Question: What is the filing due date as per the document?
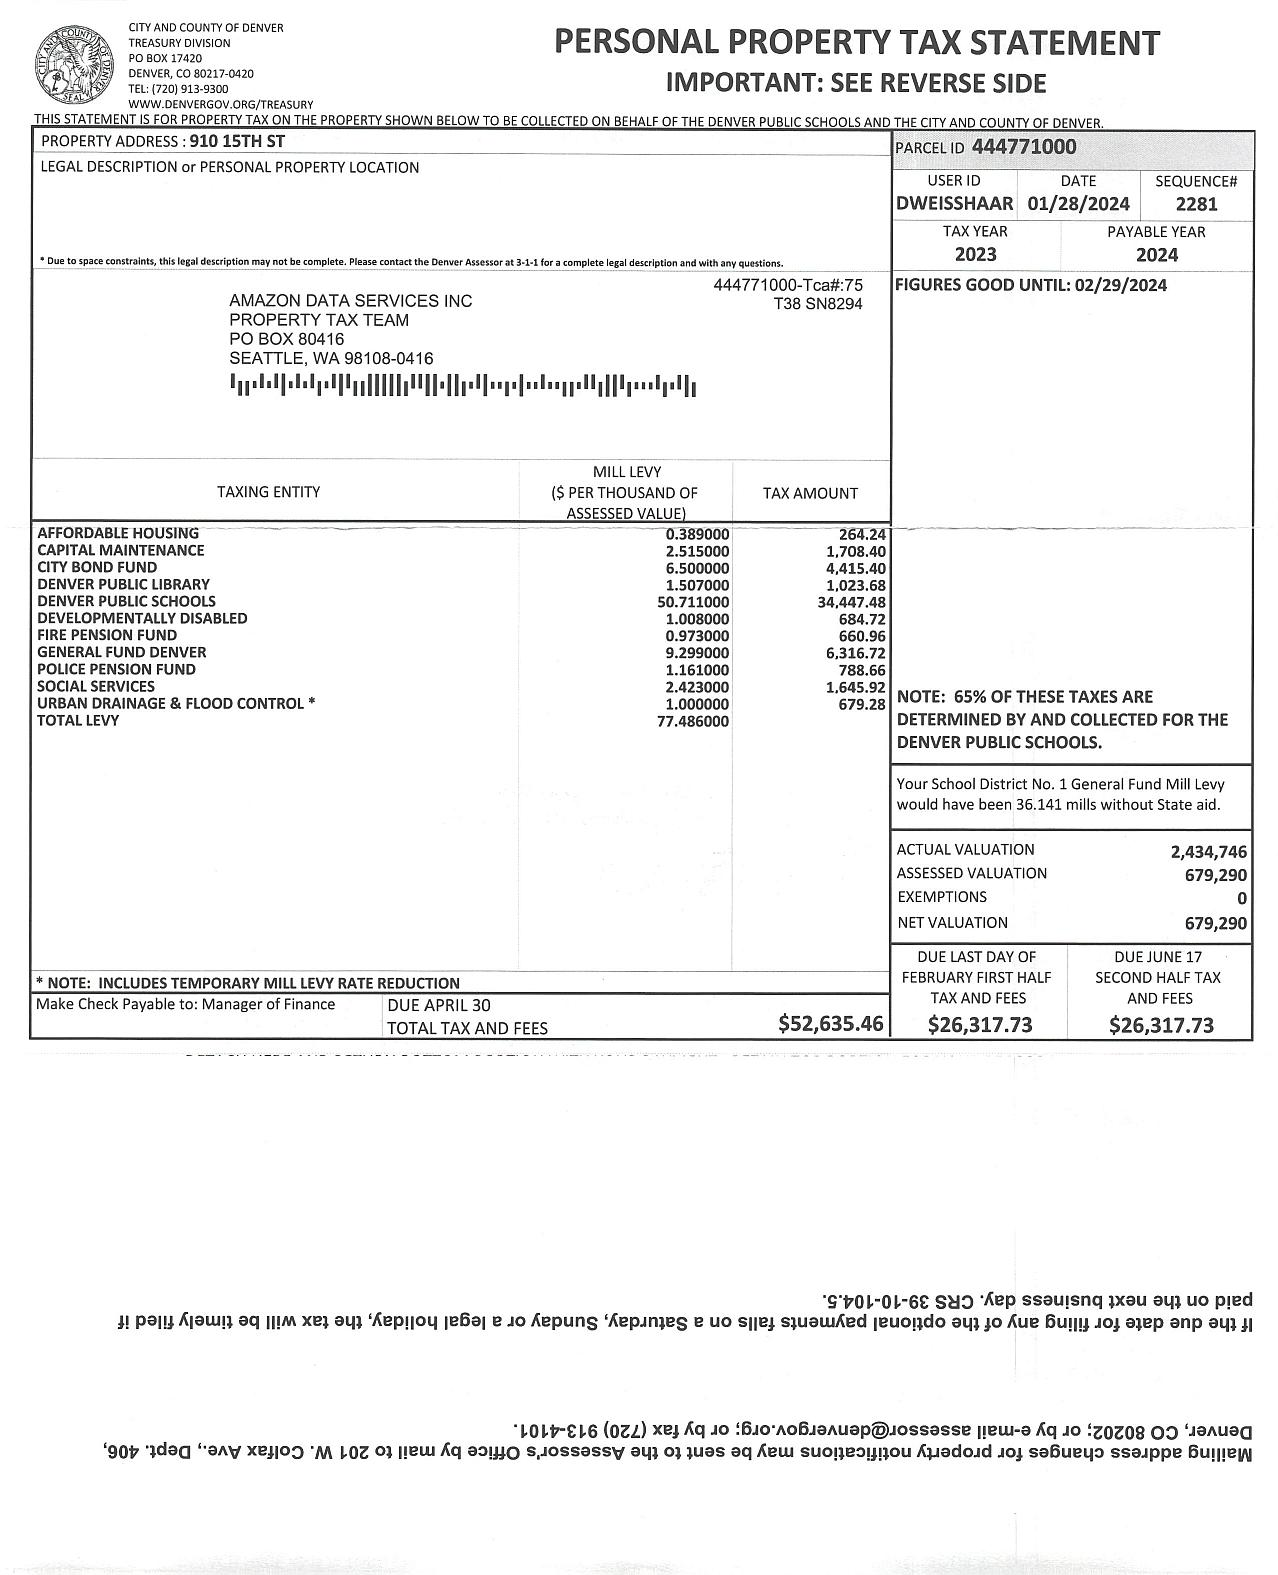
Answer: "4/30/24"